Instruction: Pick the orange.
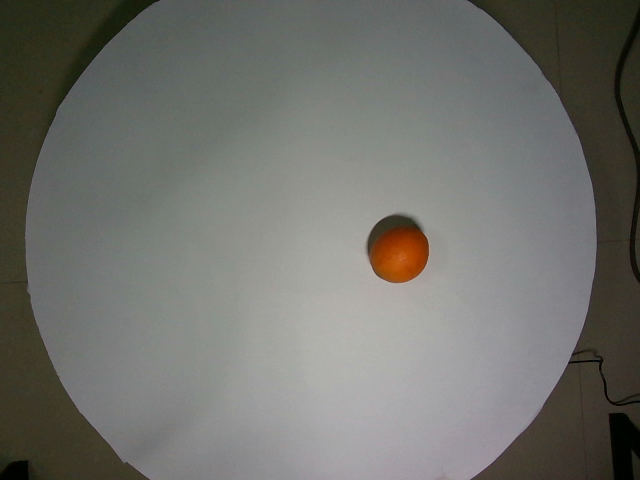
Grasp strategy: vertical